Question: What is the main concern?
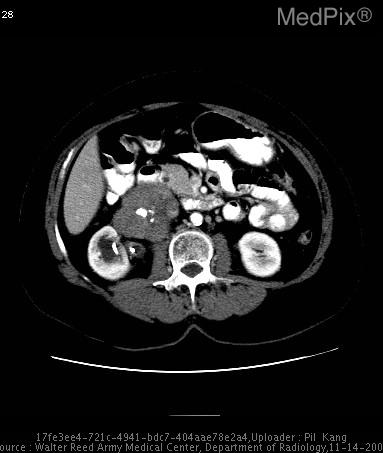
Answer: The findings suggest CT with intravenous and oral contrast material demonstrates a large retroperitoneal mass with central dystrophic calcifications.  This mass is completely separate from the right kidney, which other than the hydronephrosis and the presence of the ureteral stent, is otherwise unremarkable.  The liver was also normal.

Superior images demonstrate a "beak sign" with the inferior vena cava and the left renal vein, strongly suggestive of the vascular origin of this tumor.

Note the presence of the ureteral stent, and the image demonstrating that the mass has extrinsic mass effect on the course of the ureter, causing the original clinical problem for which this patient was treated.. CT with intravenous and oral contrast material demonstrates a large retroperitoneal mass with central calcifications.  This mass is completely separate from the right kidney, which other than the hydronephrosis and the presence of the ureteral stent, is otherwise unremarkable.  The liver was also normal.. The patient might have a history of Patient is s/p placement of right ureteral stent for extrinsic obstruction of the right ureter due to a "mass" demonstrated on previous non-contrast renal stone protocol CT..